Question: What is the potential diagnosis?
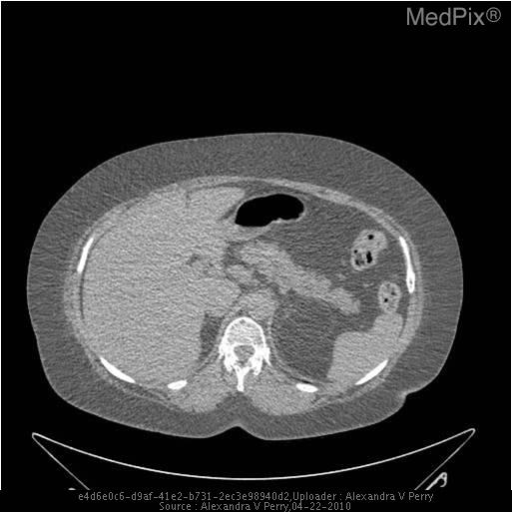
Answer: The possible diagnosis includes Cowden's Syndrome
Li-Fraumeni Syndrome
Peutz-Jeghers Syndrome
BRCA1/2
Ataxia-Telangiectasia Syndrome.